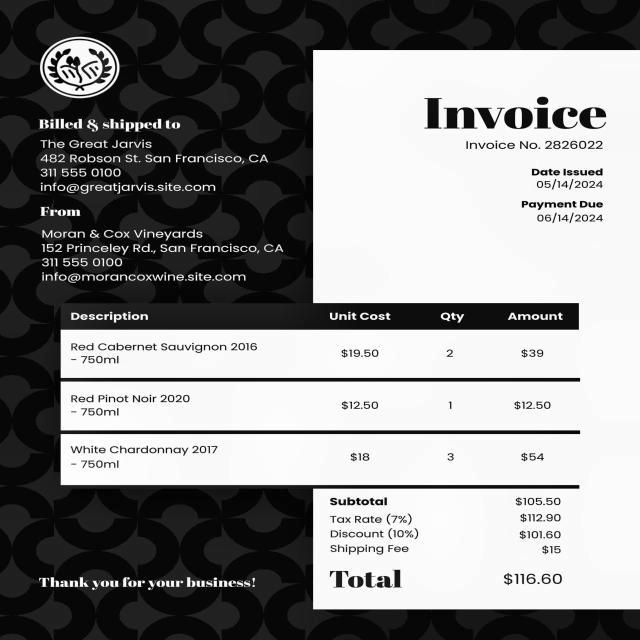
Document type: Invoice